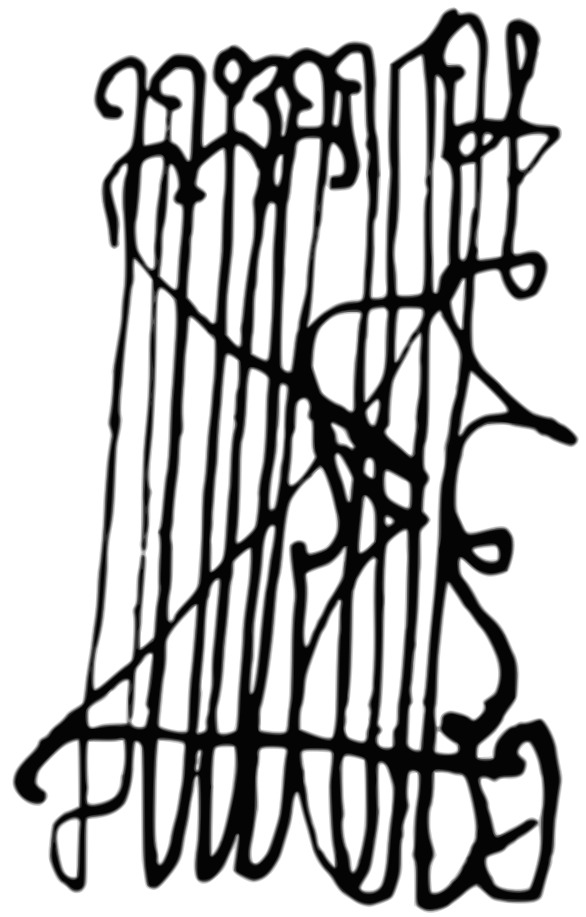
Signature of: alexander v of imereti